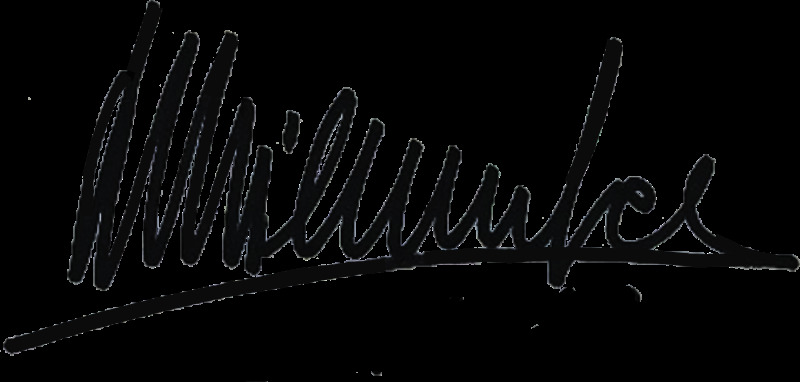
Signature of: willy millowitsch